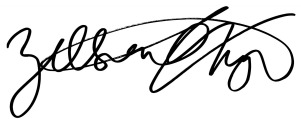
Signature of: zellnor myrie